Retrieve the amount in words, amount in figures, name of the payee, date on the cheque, and the bank name from the image.
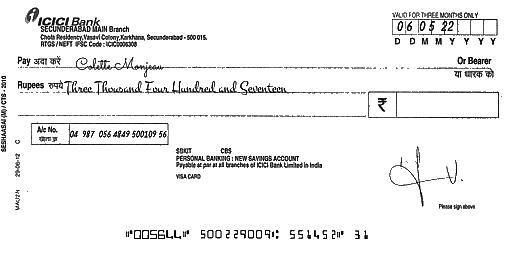
amt_in_words: Three Thousand Four Hundred and Seventeen
amt_in_figures:
payee_name: Colette Monjeau
bank_name: ICICI Bank
cheque_date: 06/05/22